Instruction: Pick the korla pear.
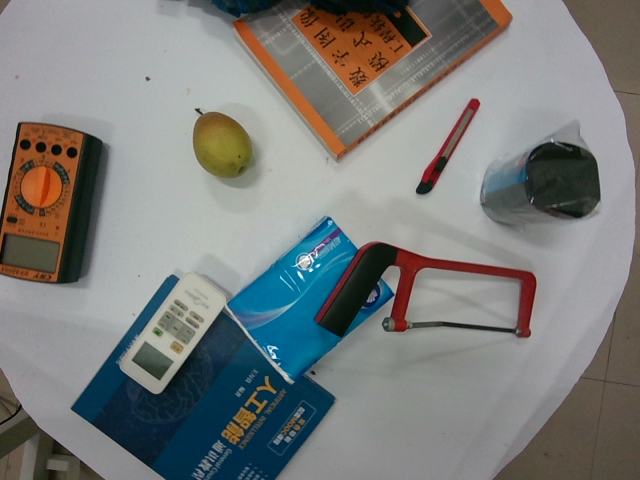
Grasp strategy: vertical